Patient: Male, age 29
A 29-year-old man presented with complaints of fever and cough of 1 month's duration. There was no breathlessness, chest pain, hemoptysis, anorexia, or weight loss. There was no history of exposure to farm dust, metallic dust, fumes, or animal dander. The patient did not keep any pets or birds at home, and denied having any addictions. On examination, the pulse rate was 90 beats per min, respiratory rate 18 breaths per min, blood pressure 110/80 mmHg, and temperature 100 F. Pulse oximetric saturation was 98% while breathing room air. Auscultation of the chest revealed a few inspiratory crackles in both the lung bases. The rest of the physical examination was unremarkable.
The complete blood count and renal function tests were normal [Table 1]. There was elevation of the liver enzymes, with normal bilirubin and alkaline phosphatase (bilirubin 0.7 mg/dL, aspartate transaminase 66 U/L, alanine transaminase 88 U/L, alkaline phosphatase 126 U/L). The coagulation profile was normal. Urine analysis was normal, and blood and urine cultures were sterile. The tuberculin skin test was positive with an induration of 13 mm. The chest radiograph showed diffusely distributed nodules in bilateral lung fields. Computed tomography of the chest showed randomly distributed tiny nodules (1-2 mm in size) in both lungs [Figure 1], with mild hepatomegaly and a few subcentimetric lymph nodes at the porta and retroperitoneum. Two possibilities were considered: Disseminated tuberculosis and sarcoidosis. Flexible bronchoscopy and TBLB, both with conventional forceps and cryoprobe, were planned. The procedure was performed in the bronchoscopy suite with local anesthesia and conscious sedation. The heart rate, oxygen saturation, blood pressure, and electrocardiogram (ECG) were monitored throughout the procedure. Continuous oxygen supplementation was provided through a face mask. The flexible bronchoscope (BF-1T180, Olympus, Tokyo, Japan) was introduced through the nose; the airway examination was normal, and subsequently, bronchoalveolar lavage was performed. TBLB was then performed using standard biopsy forceps (FB-19C, Olympus, Japan) from the basal segments of the right lower lobe. Six tissue specimens were obtained. Subsequently, cryo-TBLB was performed. The bronchoscope was introduced orally and maneuvered into the posterior segment of the right lower lobe. The flexible cryoprobe (1.9-mm outer diameter, 900-mm length, ERBE Elektromedizin, Tubingen, Germany) was introduced through the working channel of the bronchoscope into the selected segment and subsequently confirmed under fluoroscopic guidance. The probe was stationed 2 cm away from the chest wall. It was then cooled with nitrous oxide (this reduces the temperature of the probe's tip to -89 C) for 4 s. The entire bronchoscope was then retracted with the frozen lung tissue attached to the probe's tip. As soon as the bronchoscope was withdrawn from the patient, it was handed over to the technical assistant. The tip of the cryoprobe along with the first bronchoscope was immersed in normal saline at room temperature. Thawing resulted in the separation of the specimen from the tip. The specimen was then transferred into formalin. Meanwhile, the operator introduced another bronchoscope (FB-19TV, Pentax, Tokyo, Japan) immediately through the nose. Mild bleeding was visualized. The bronchoscope was immediately wedged into the posterior segment of the right lower lobe for 3 min and then withdrawn. There was no ongoing bleeding. The bronchoscope was subsequently withdrawn from the patient.
Histopathological examination was done by an experienced pulmonary histopathologist. The CB was 0.5 cm in length, while the largest conventional FB specimen was 0.1 cm [Figure 2]. The surface areas of the CB and the FB were 14.18 mm2 and 1.65 mm2, respectively as measured with digital morphometry (Leica QWin version 3, Leica Microsystems Imaging Solutions Ltd, Cambridge, UK). Microscopic examination revealed 24 alveoli in FB and 212 alveoli in CB. Both the specimens revealed the presence of epithelioid cell granulomas with multiple Langhans type of giant cells and surrounding lymphocytes [Figure 3]. While there were nine granulomas in the CB, there was only one granuloma found in FB. The granuloma in the FB was a loose collection of epithelioid cells and did not have any central necrosis. The granulomas found in CB were well formed with Langhans type of giant cells and showed the presence of central necrosis with nuclear debris pointing toward a diagnosis of tuberculosis rather than sarcoidosis. There was no angiitis. Ziehl-Neelsen staining did not reveal acid-fast bacilli in either specimen. There was no artifact in the CB, while the FB showed minor crush artifacts. A diagnosis of pulmonary tuberculosis was made. The patient was started on antituberculosis treatment with oral rifampicin (600 mg), isoniazid (300 mg), pyrazinamide (1500 mg), ethambutol (1000 mg), and pyridoxine (10 mg). Fever abated in 2 weeks and cough disappeared. Chest radiograph showed reduction in the nodular opacities. Currently, at the time of writing, the patient is asymptomatic and under follow-up.
Keywords: bronchoscopy, cryobiopsy, cryotherapy, lung biopsy, sarcoidosis, transbronchial lung biopsy, tuberculosis
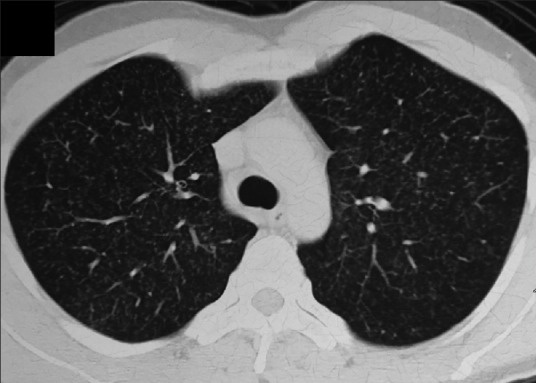
Image caption: F; Computed tomography of the chest showing multiple random nodules diffusely distributed in both the lung fields.